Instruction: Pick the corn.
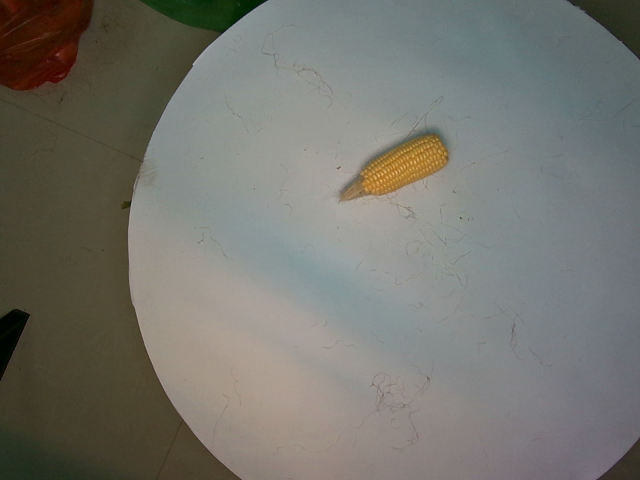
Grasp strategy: vertical